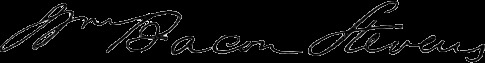
Signature of: william bacon stevens